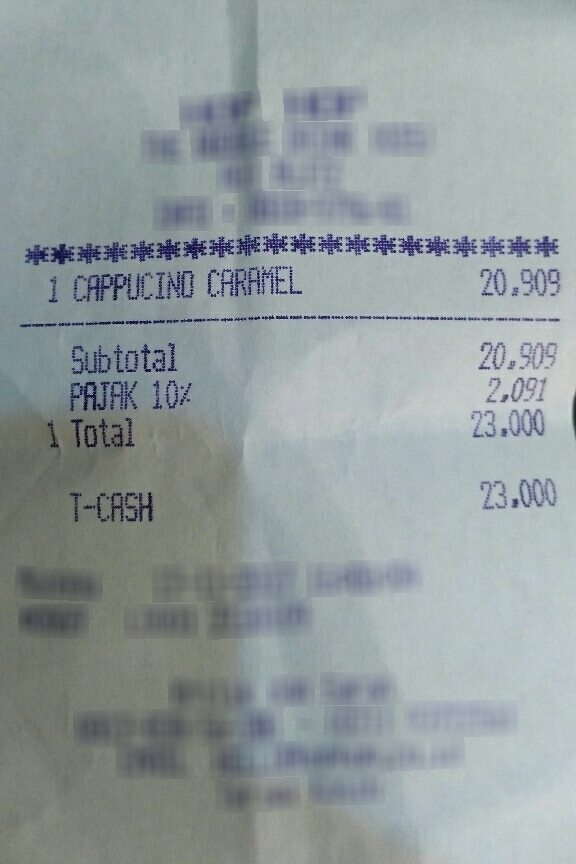
Receipt information:
subtotal: 20.909
total: 23.000
line_items: item_name: CAPPUCINO CARAMEL
item_value: 20.909
item_quantity: 1